Question: What jurisdiction, city, or county is the document associated with?
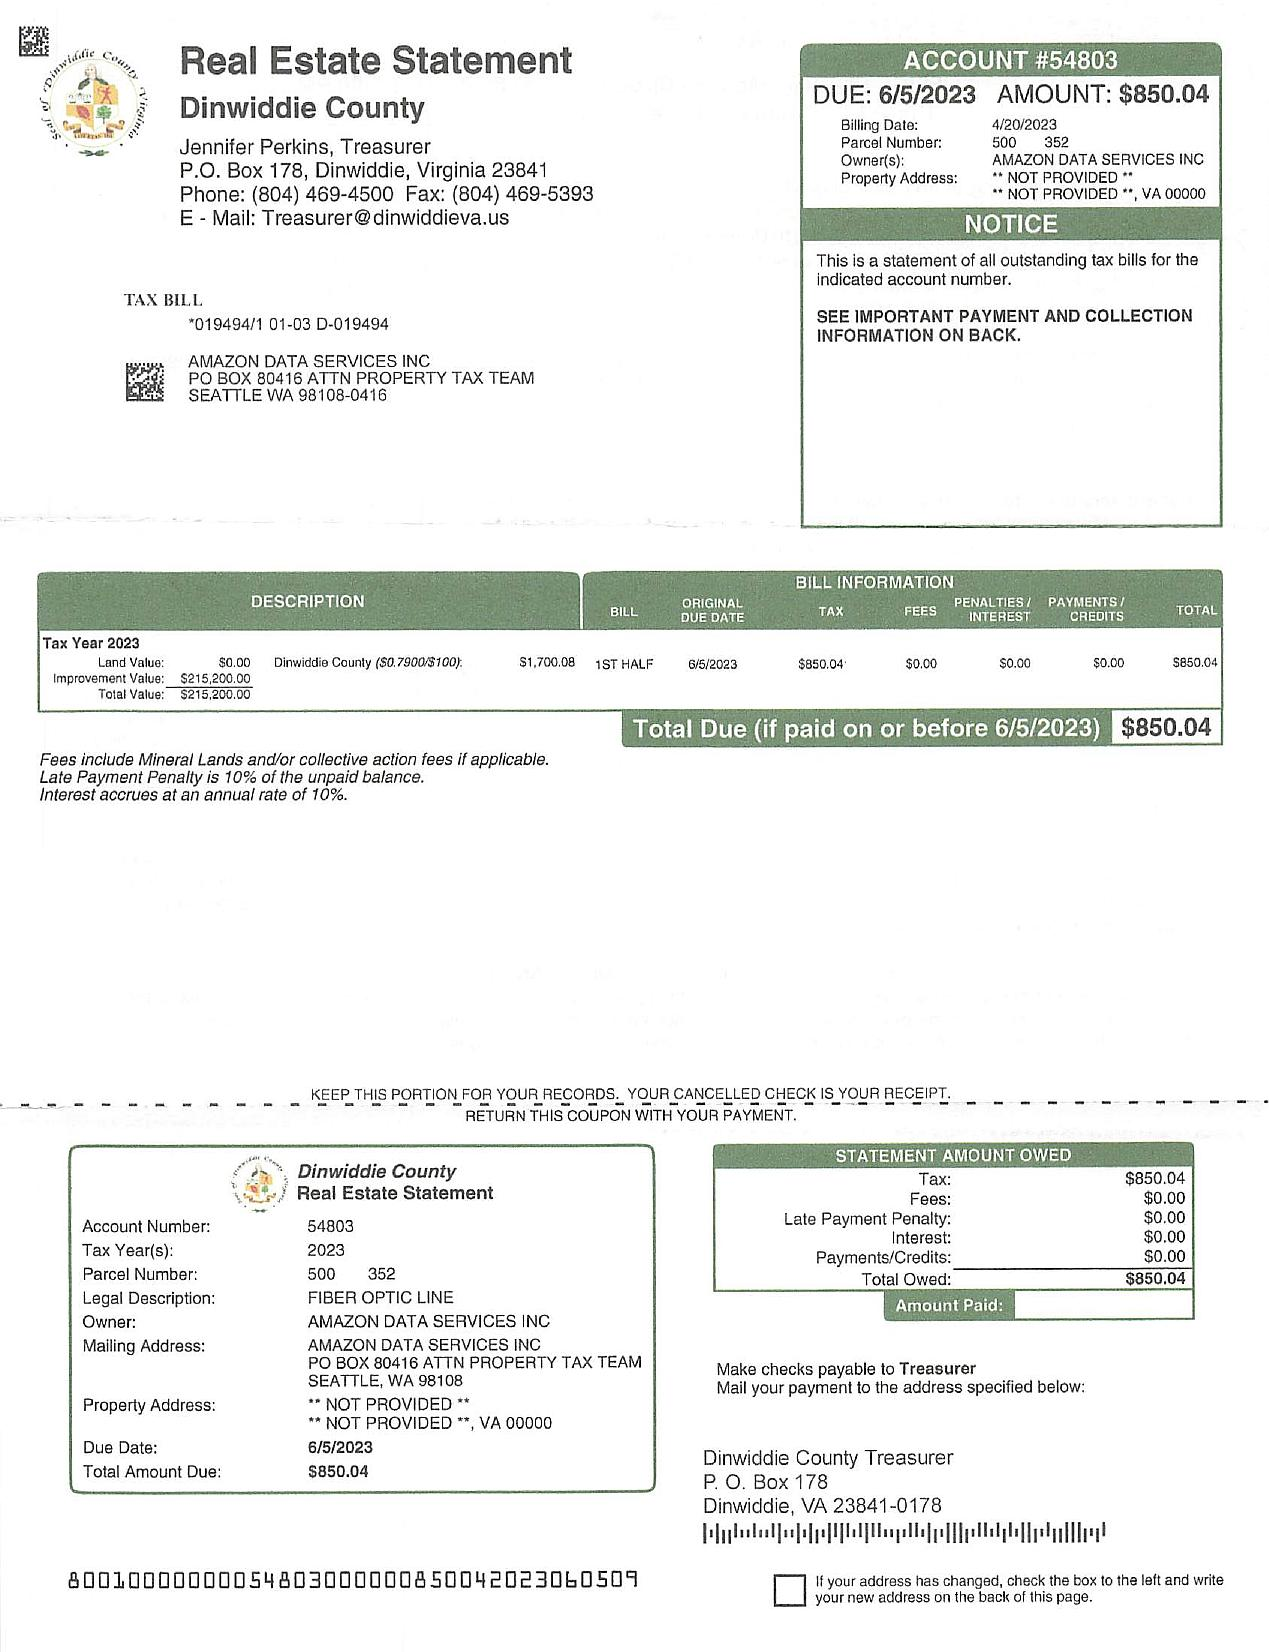
Answer: "Dinwiddie County"